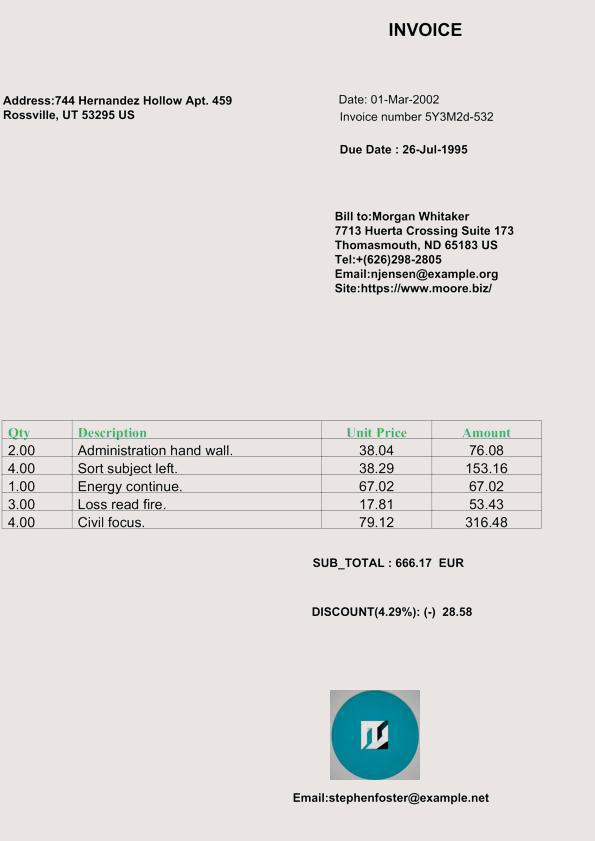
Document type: Invoice